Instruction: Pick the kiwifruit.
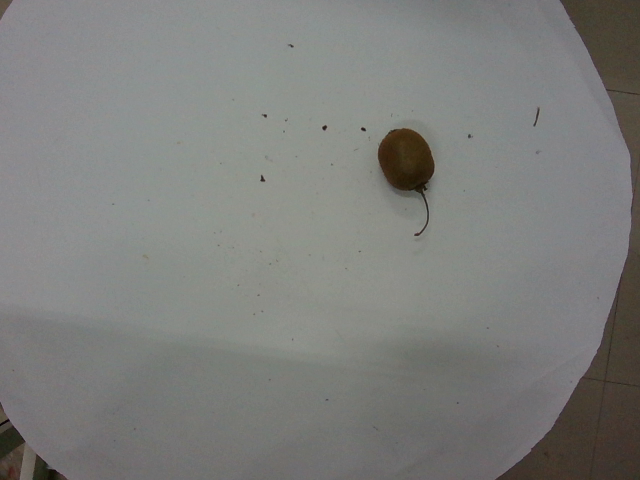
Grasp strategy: vertical